Question: What is the potential diagnosis?
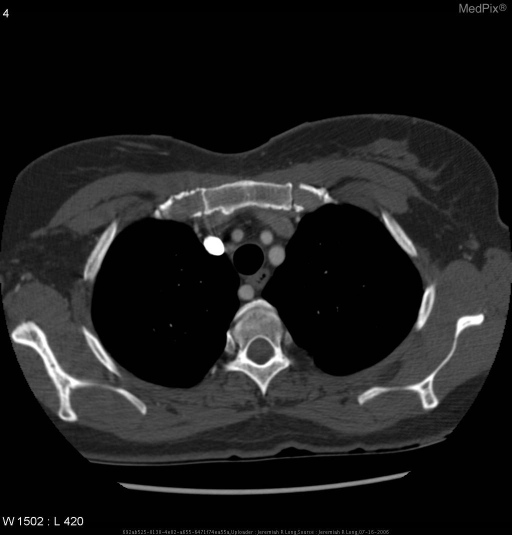
Answer: The possible diagnosis includes Aberrant right subclavian artery.